Question: How does the patient history play a role?
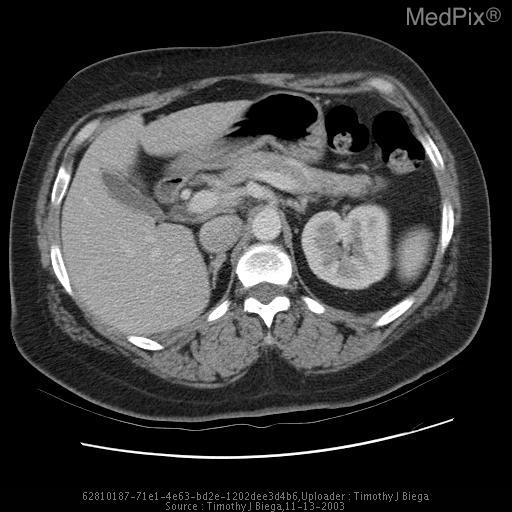
Answer: The patient's history of 51 year old female with a history of left breast carcinoma presents for bone scan to evaluate for metastatic disease. is key in understanding the case.